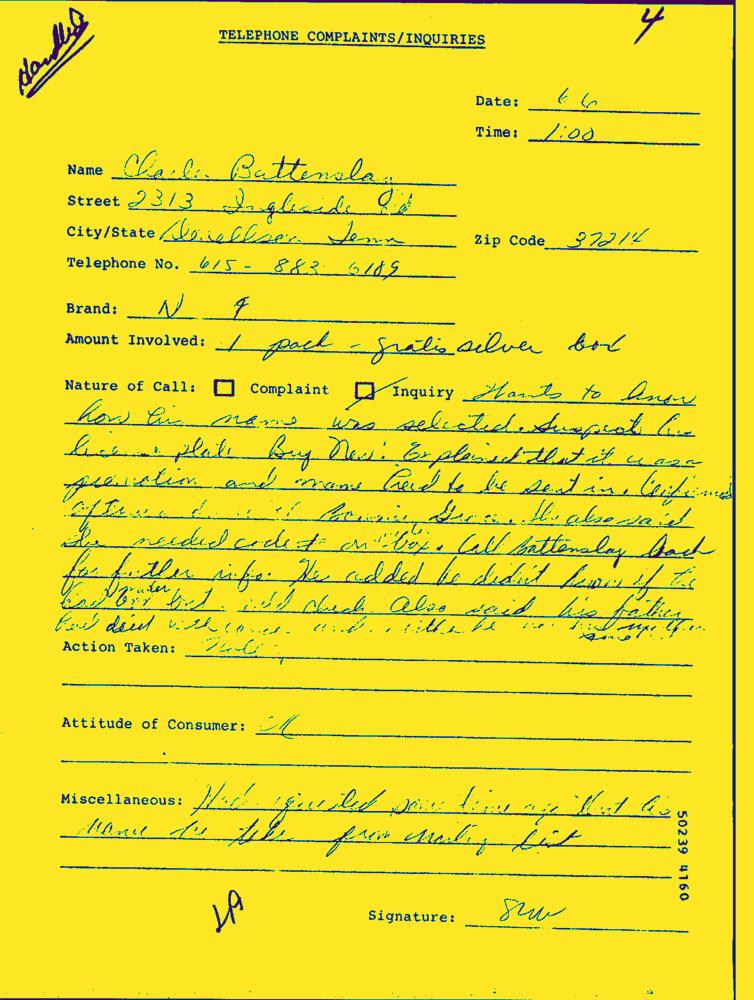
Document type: Hand-Written